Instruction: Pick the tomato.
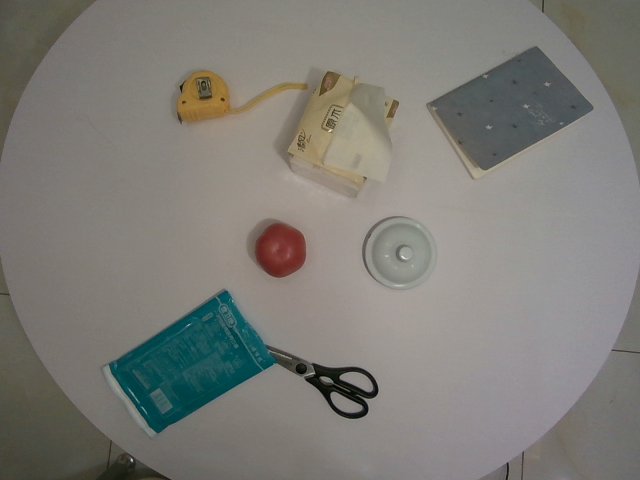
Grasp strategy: vertical